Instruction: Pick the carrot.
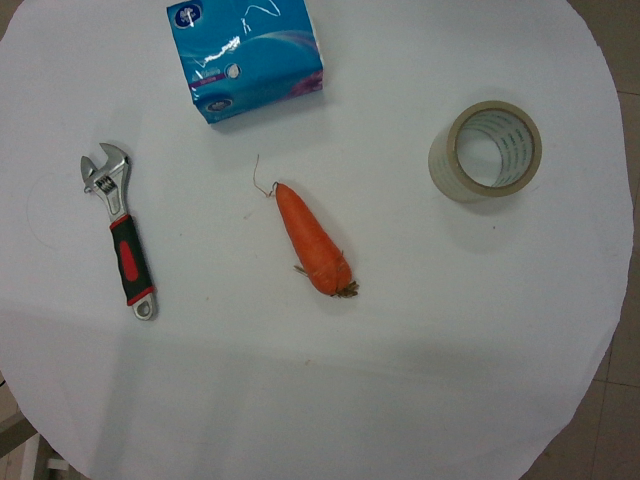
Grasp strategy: vertical